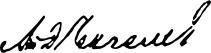
Signature of: q12272689